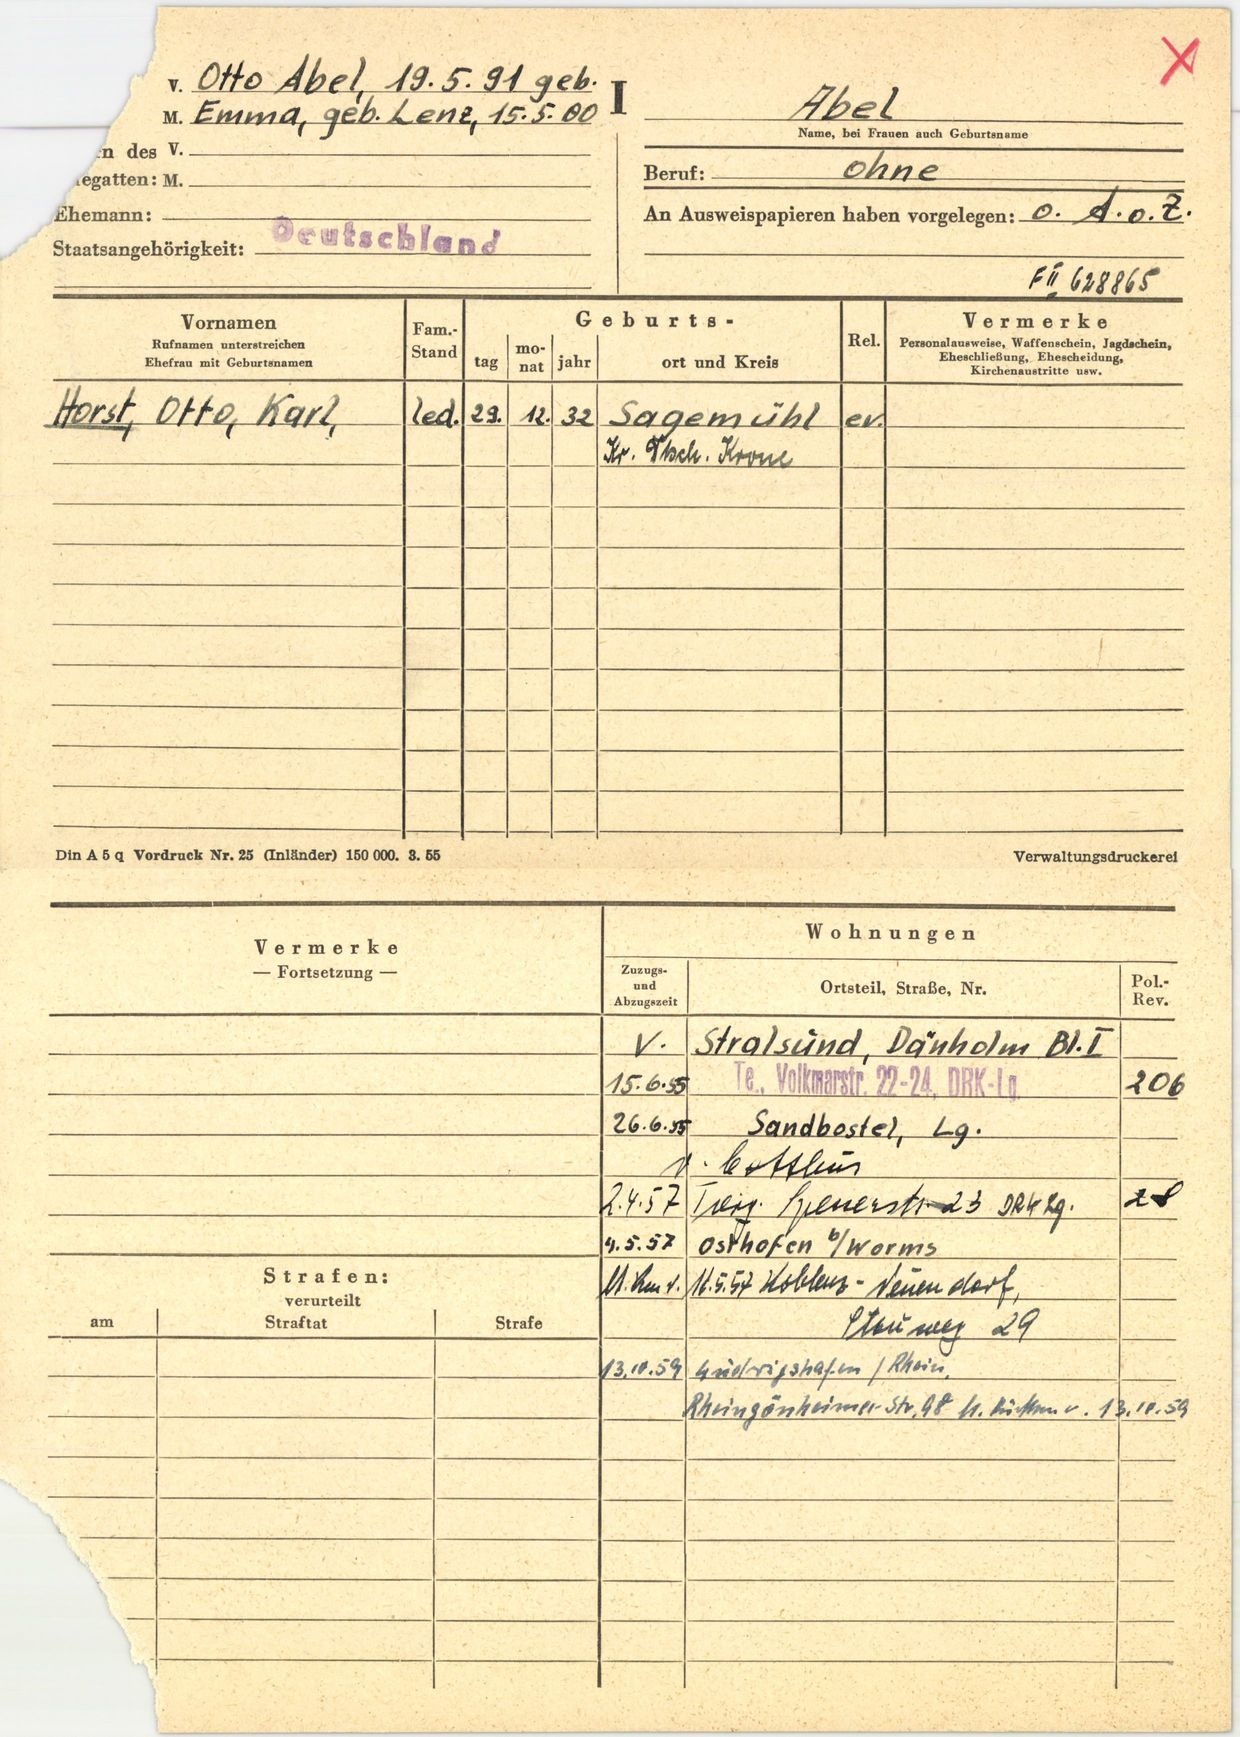
Abel